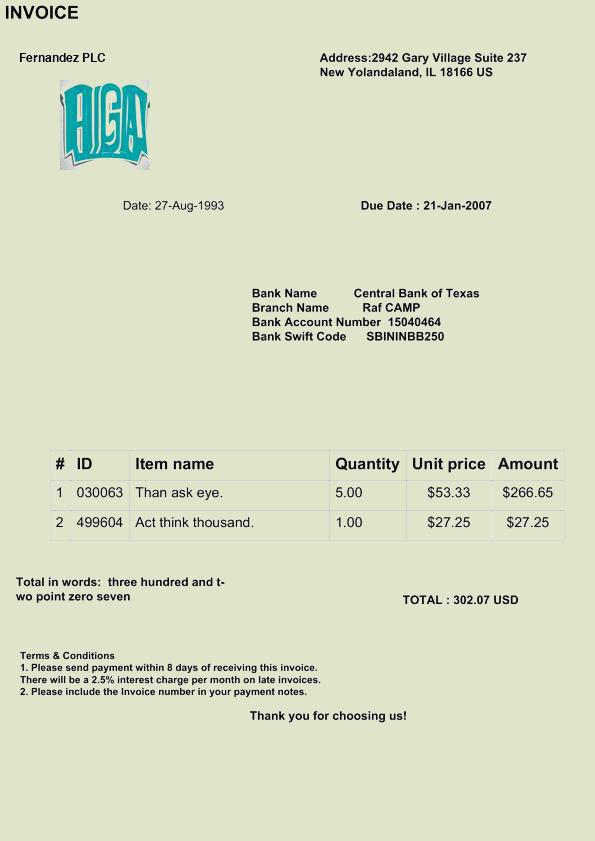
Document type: Invoice